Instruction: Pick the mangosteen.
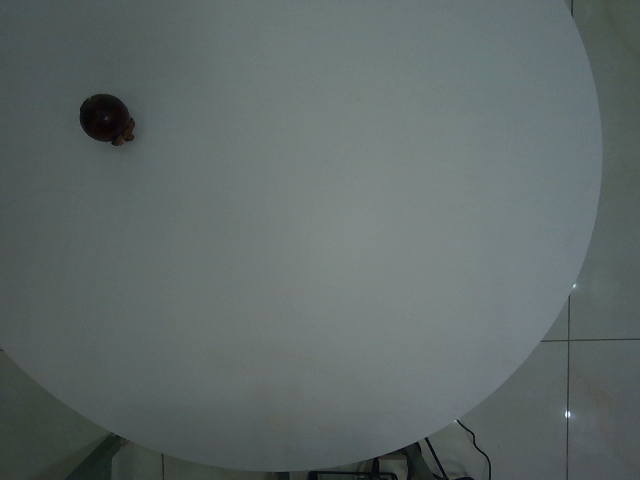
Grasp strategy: vertical